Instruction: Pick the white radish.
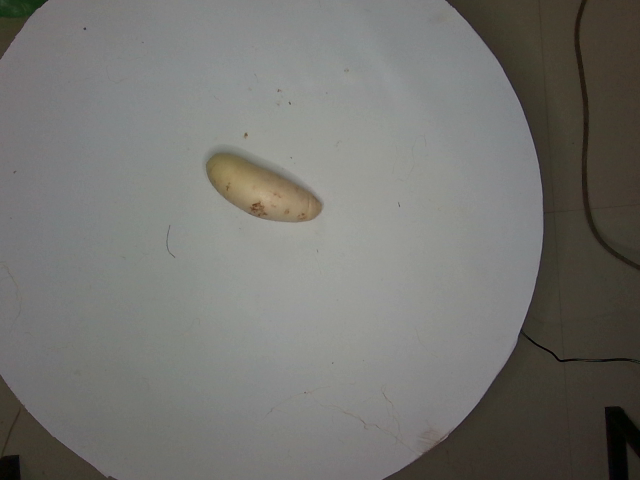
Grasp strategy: vertical